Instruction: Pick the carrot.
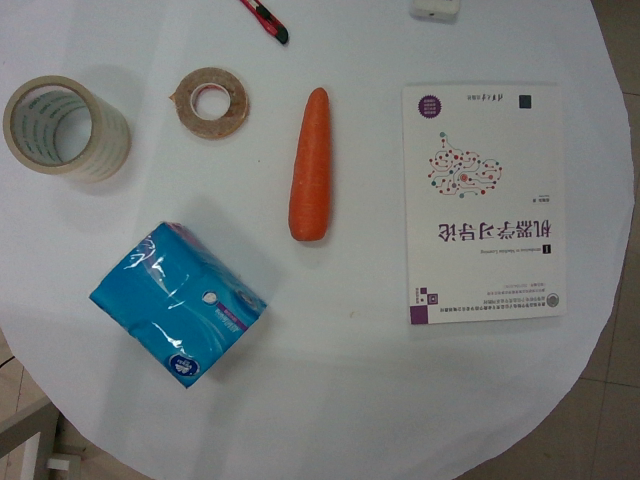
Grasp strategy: vertical